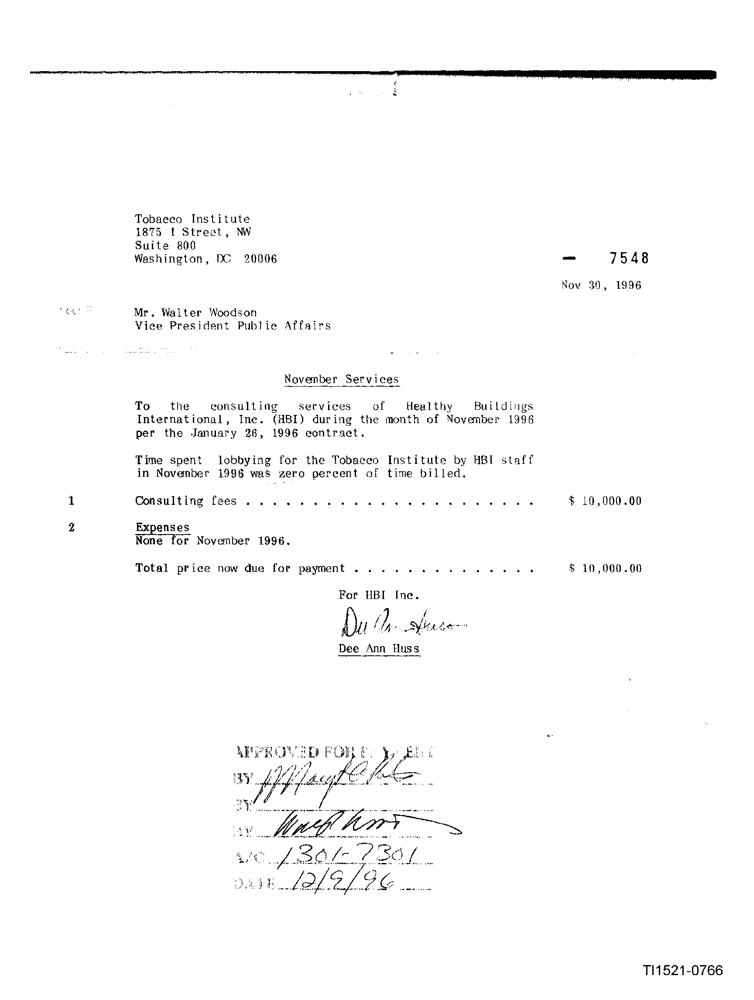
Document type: Invoice